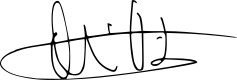
Signature of: viktor orbán